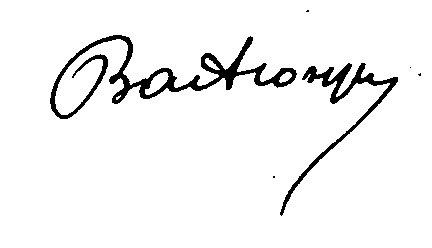
Signature of: joseph bail